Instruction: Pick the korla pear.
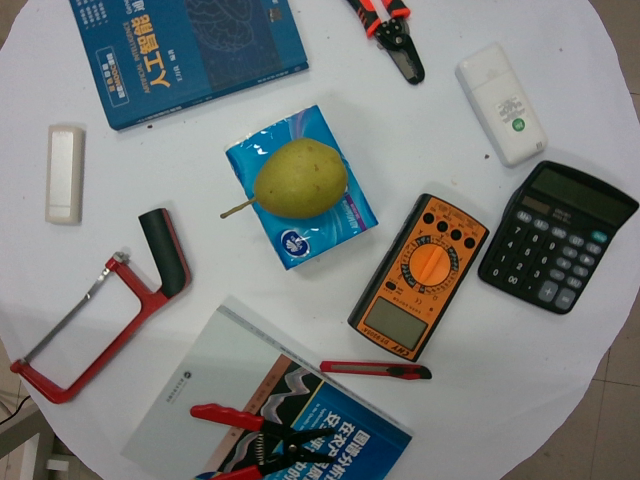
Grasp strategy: vertical